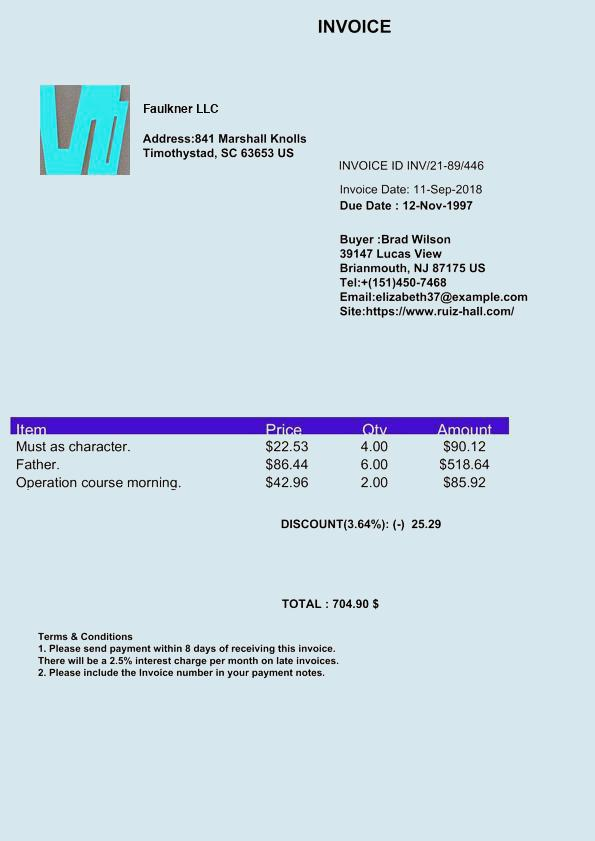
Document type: Invoice